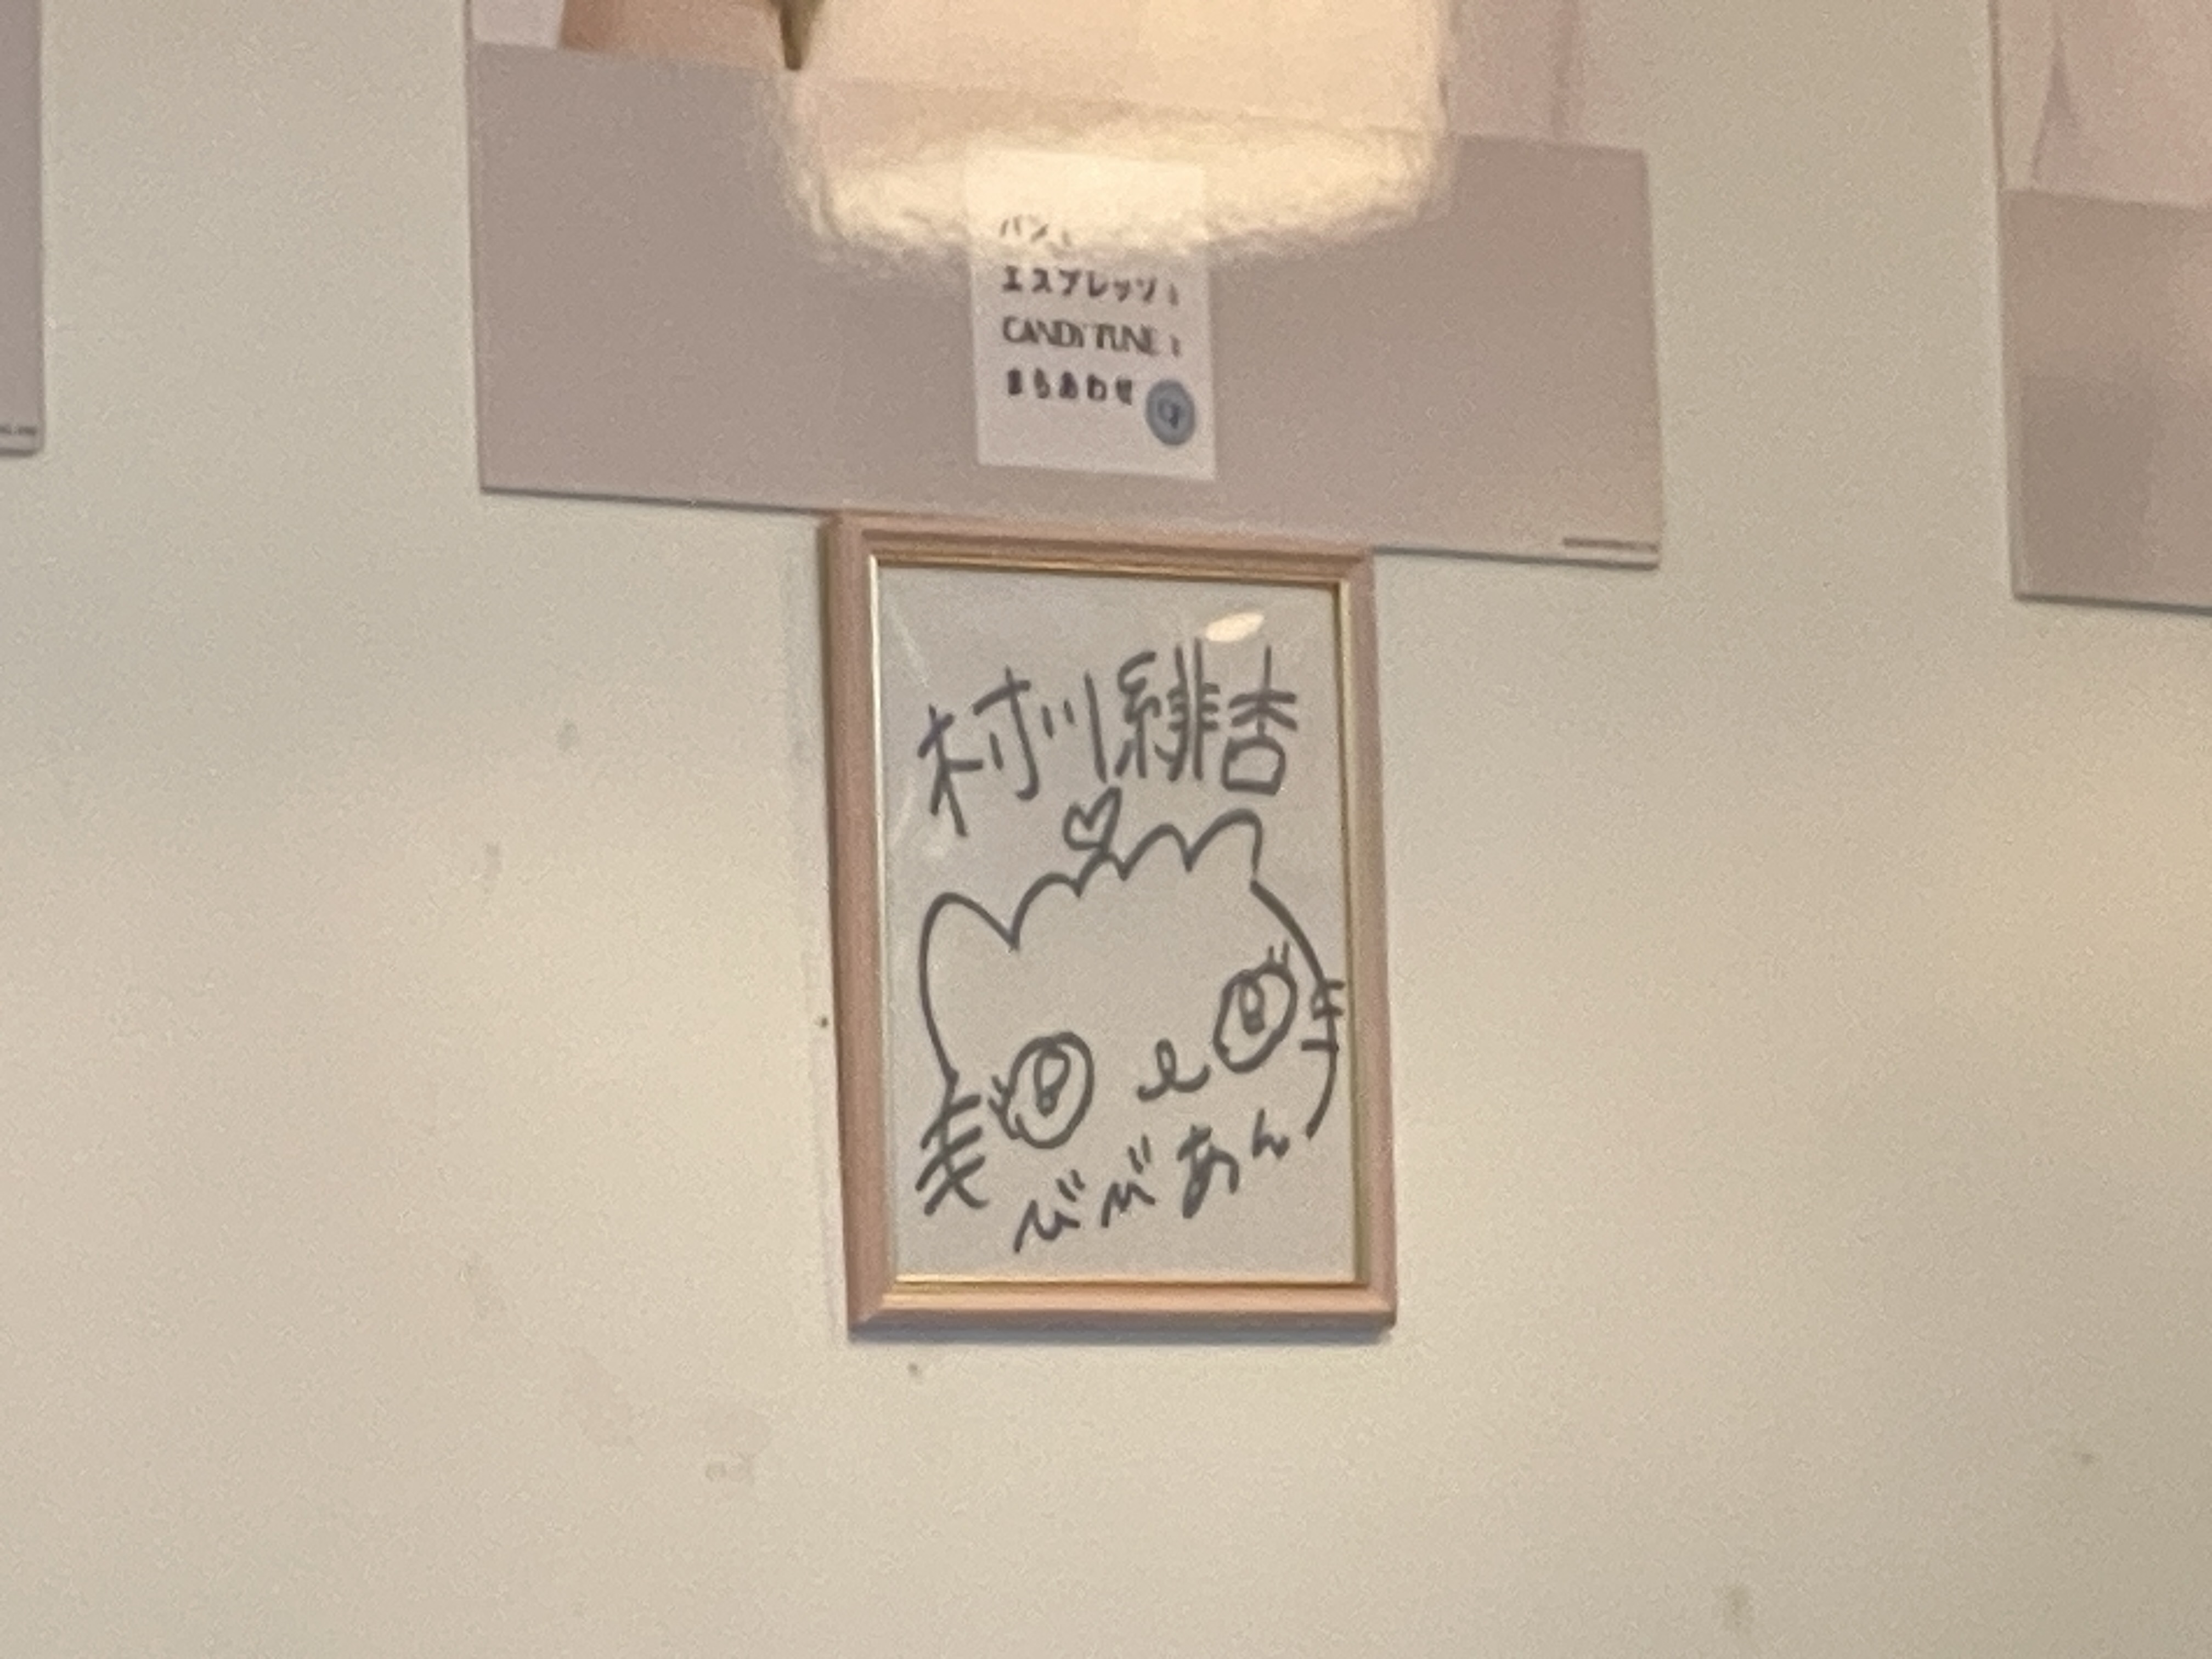
Signature of: bibian murakawa